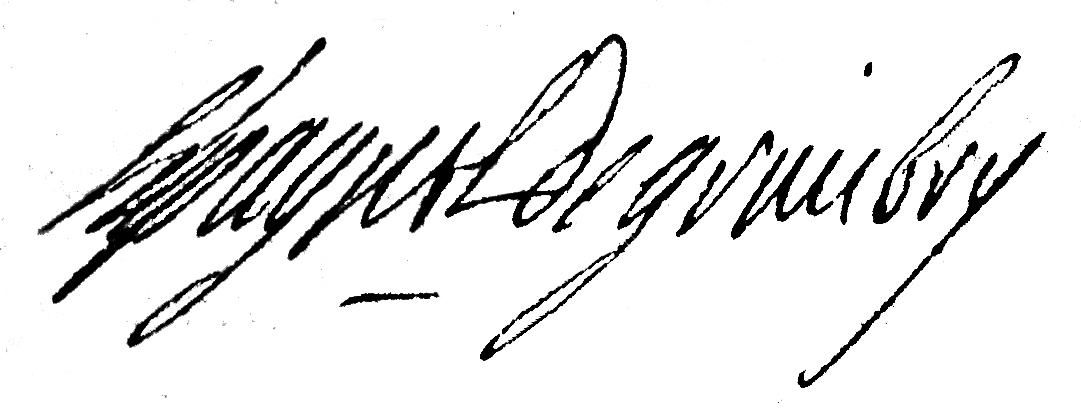
Signature of: charles hyacinthe joseph lespagnol de grimbry